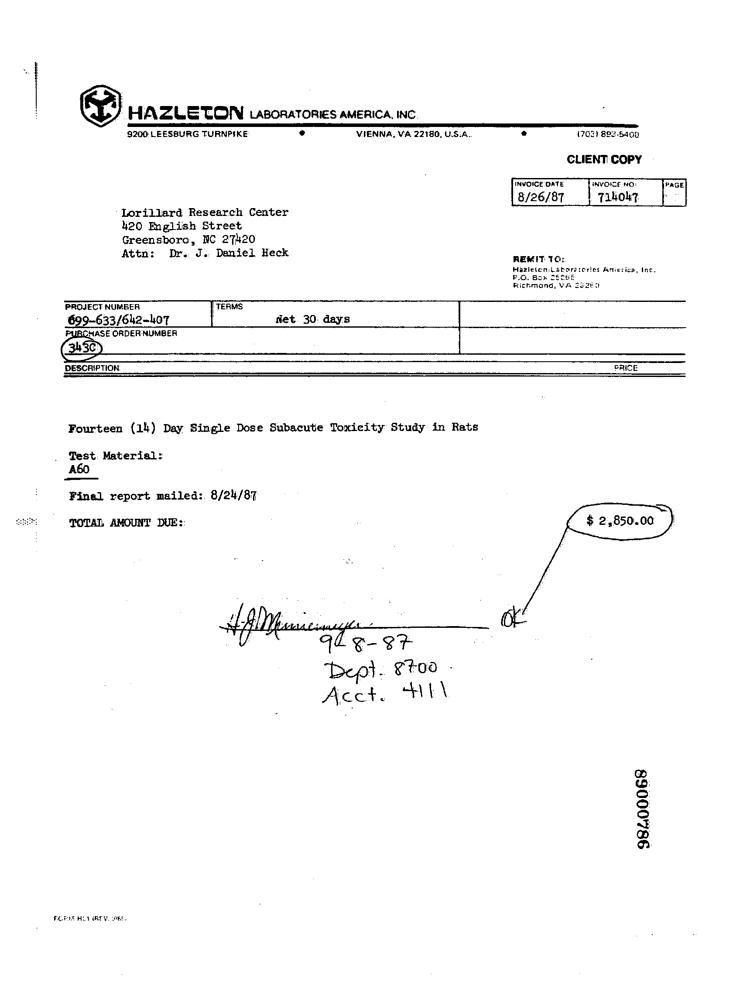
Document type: Invoice